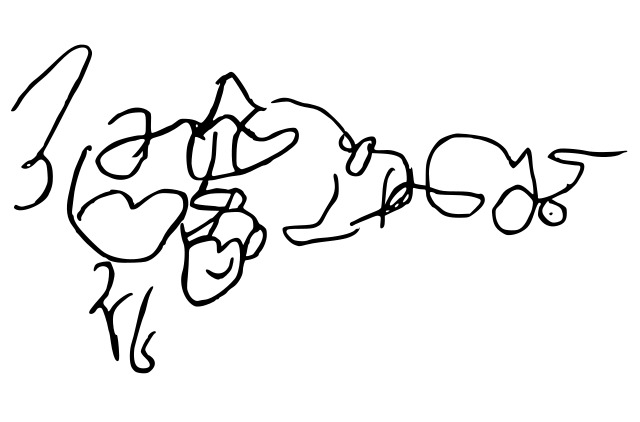
Signature of: george v of georgia